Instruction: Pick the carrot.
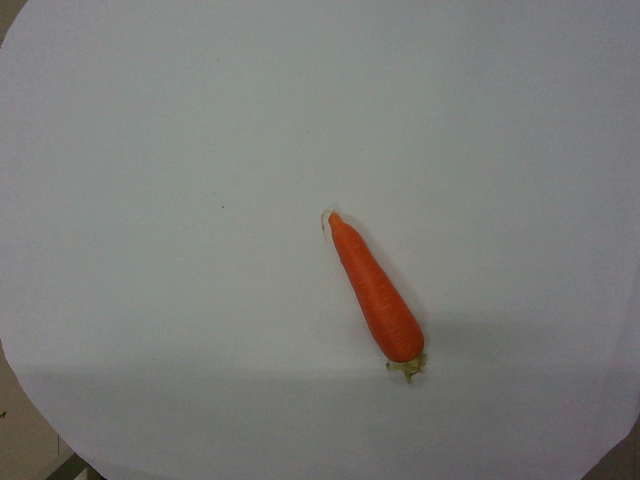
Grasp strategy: vertical